Question: Can you provide the account number mentioned in the document?
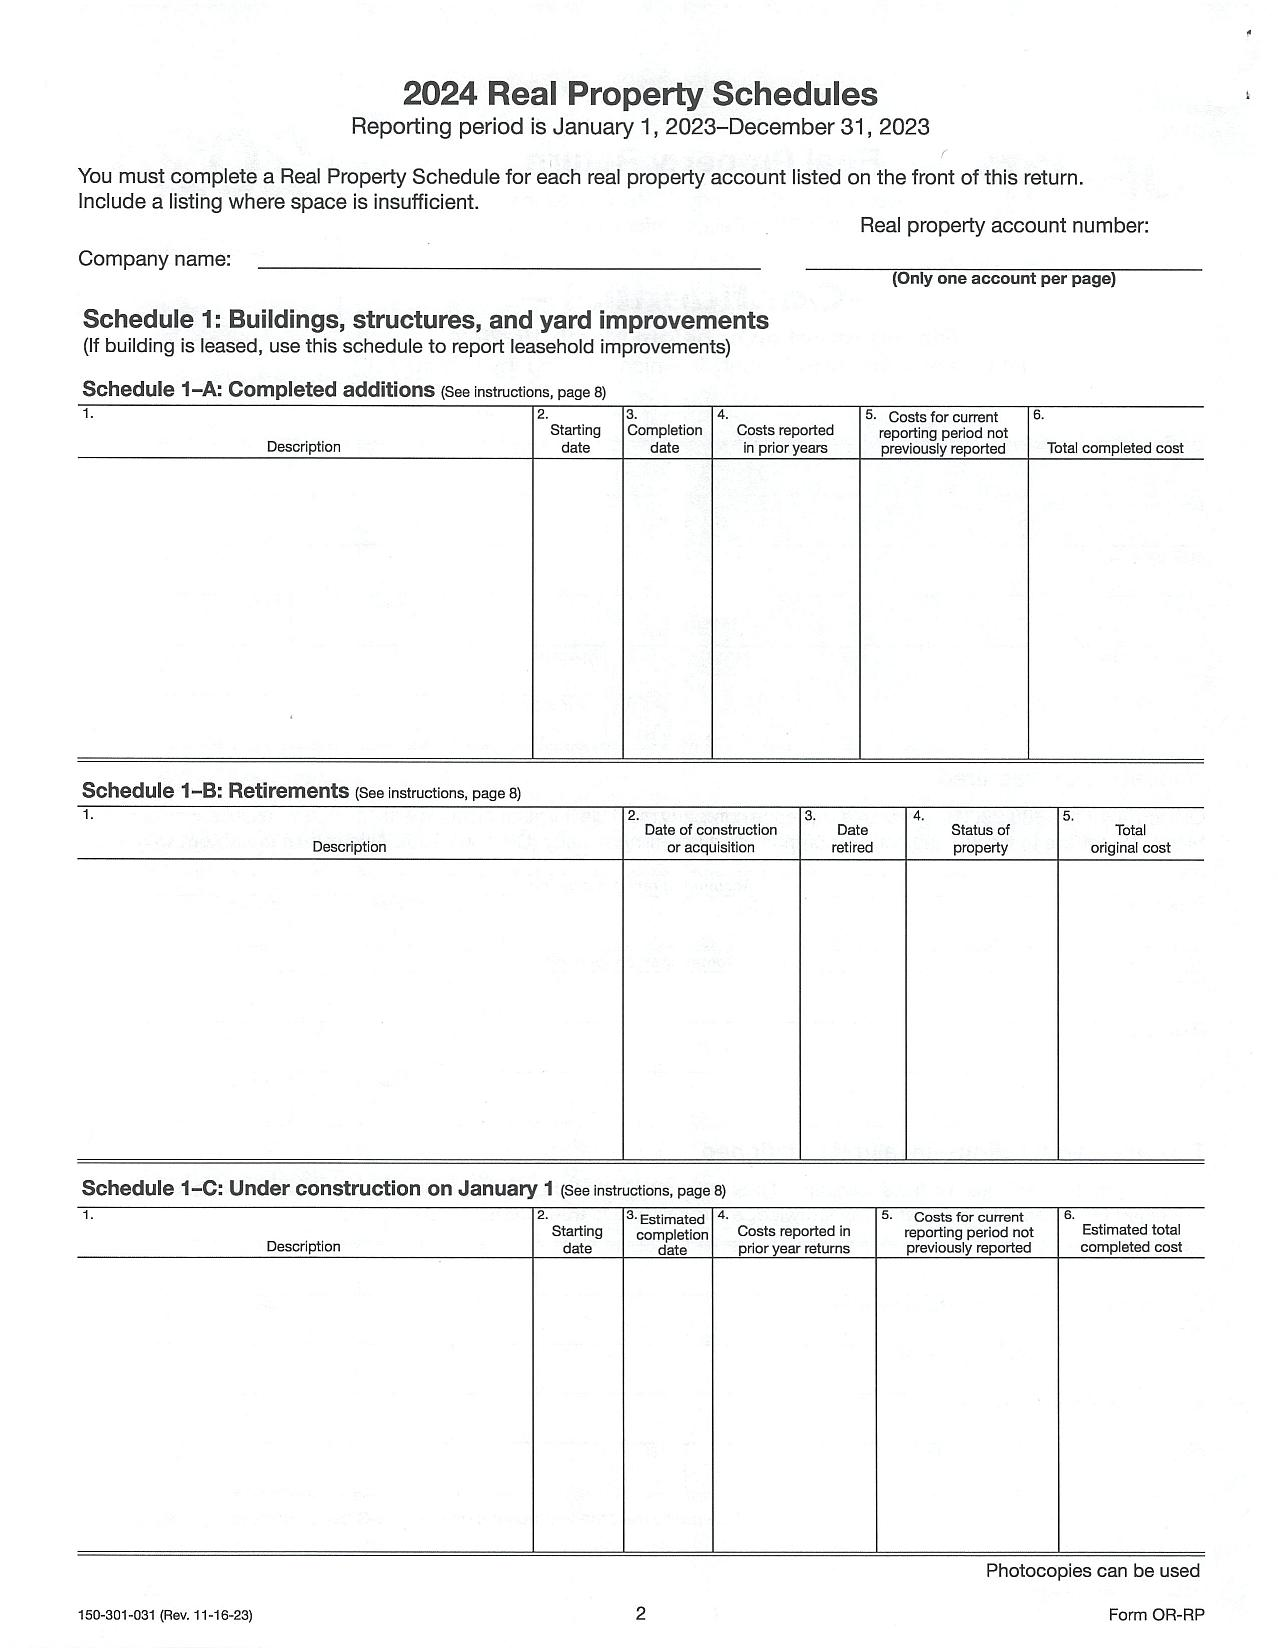
Answer: "(Only one account per page)"